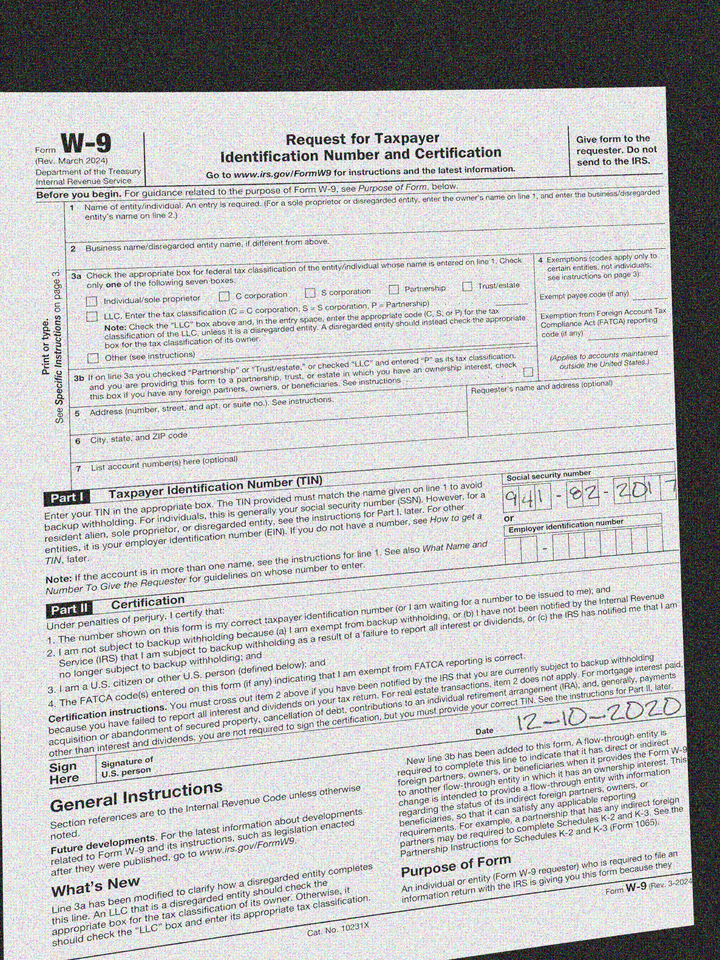
cbx: no
ssn: 941822017
sdt: 12-10-2020